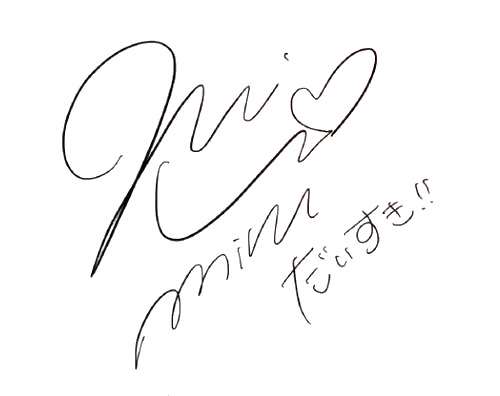
Signature of: miru